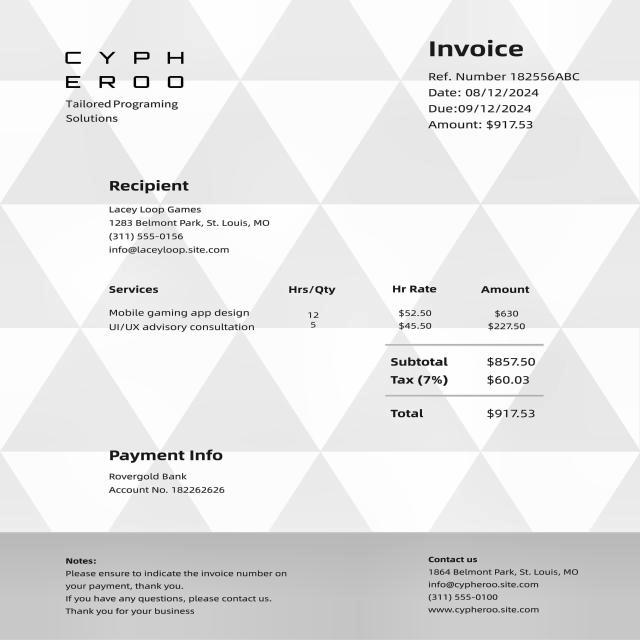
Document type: Invoice